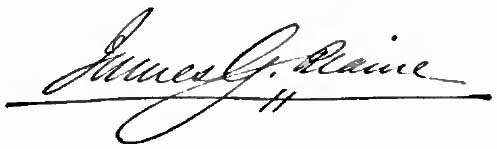
Signature of: james g blaine